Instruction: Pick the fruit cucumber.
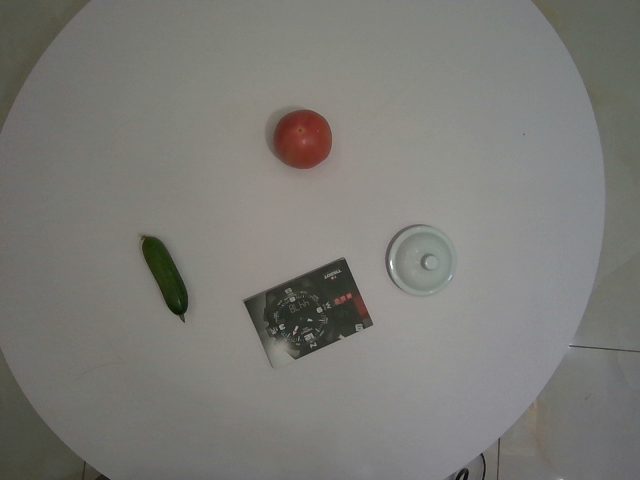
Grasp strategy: vertical